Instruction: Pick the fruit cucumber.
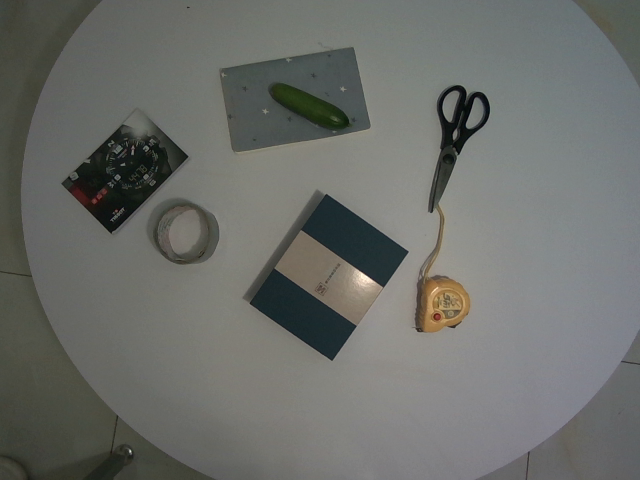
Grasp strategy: vertical